Question: What do the imaging results show?
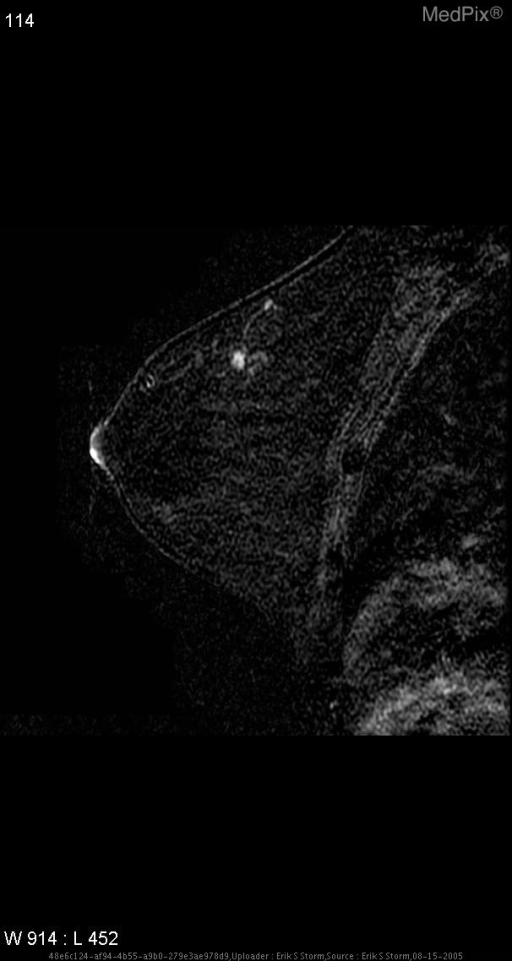
Answer: The imaging shows Initial screening two view mammogram was negative for suspicious calcifications or mass.  The brest tissue was heterogenously dense.

Patient underwent routine screeing breast MR which demonstrates a small enhancing mass within the mid right breast, 12:00 position.  There is minimal associated T2 hyperintensity, but this involves more the periphery of the lesion, rather than the substance of the lesion itslef.  No other discordant foci of abnormal enhancement were present within either breast.

The patient was recalled for subsequent right breast ultrasound.  This demonstrates an angulated, hypoechoic 5mm mass in at the 12:00 position, zone 1a.

Subsequent ultrasound-guided 14ga core biopsy was performed. This is a subtracted sagittal image from a dynamic enanced MR sequence.  Note enhancing nodule/mass at 12:00 in the central right breast.  On T2-weighted images, there is some increased signal surrounding the mass, but not sufficient signal within the mass itself to suggest benignity..